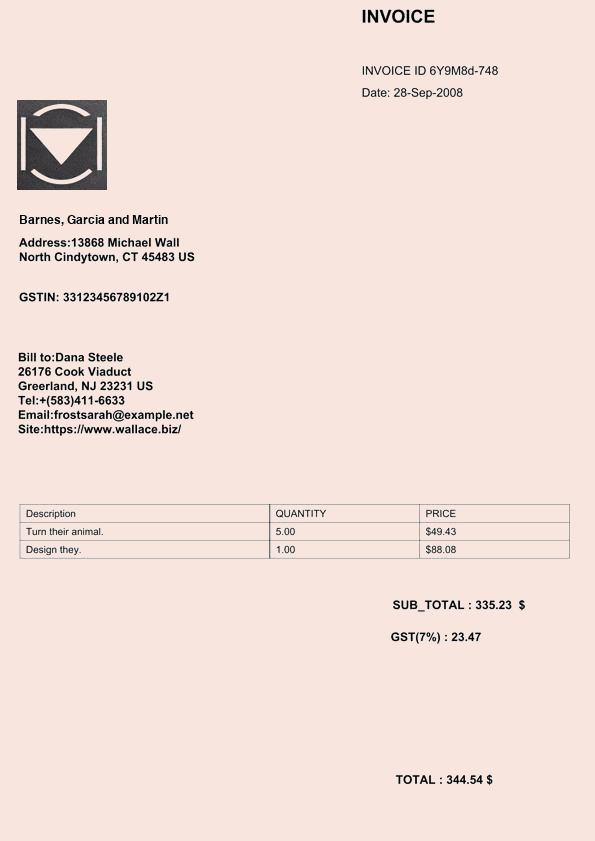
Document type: Invoice